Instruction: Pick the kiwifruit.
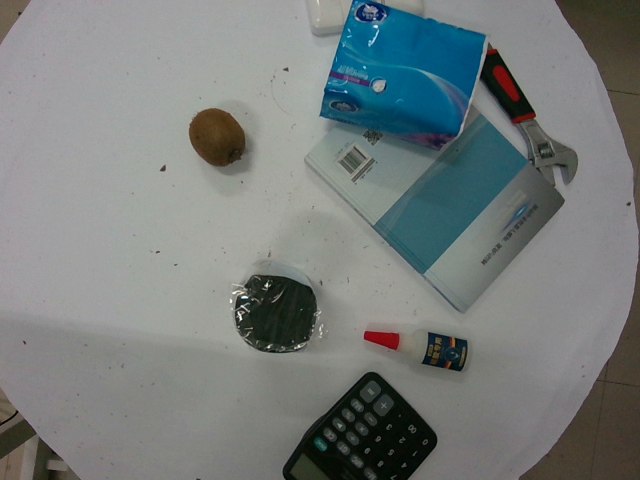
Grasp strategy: vertical